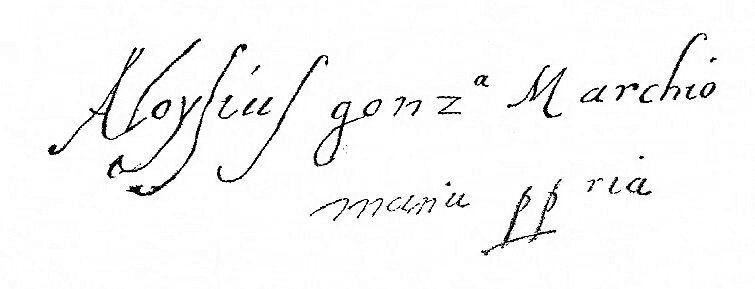
Signature of: aloisio gonzaga